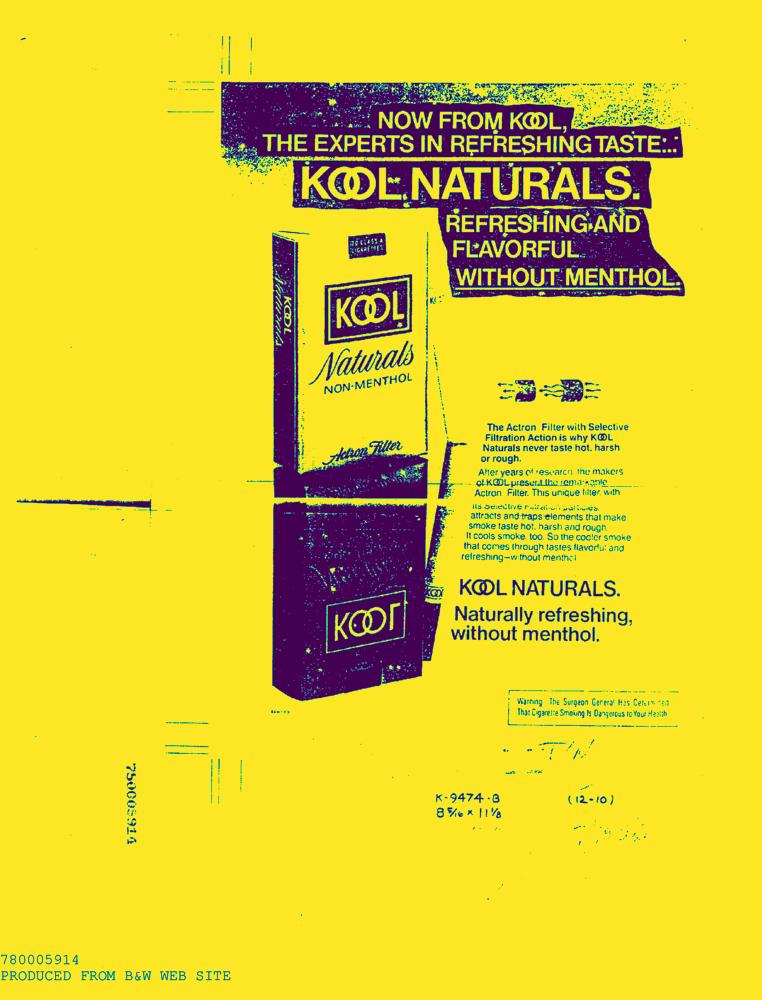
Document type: AD